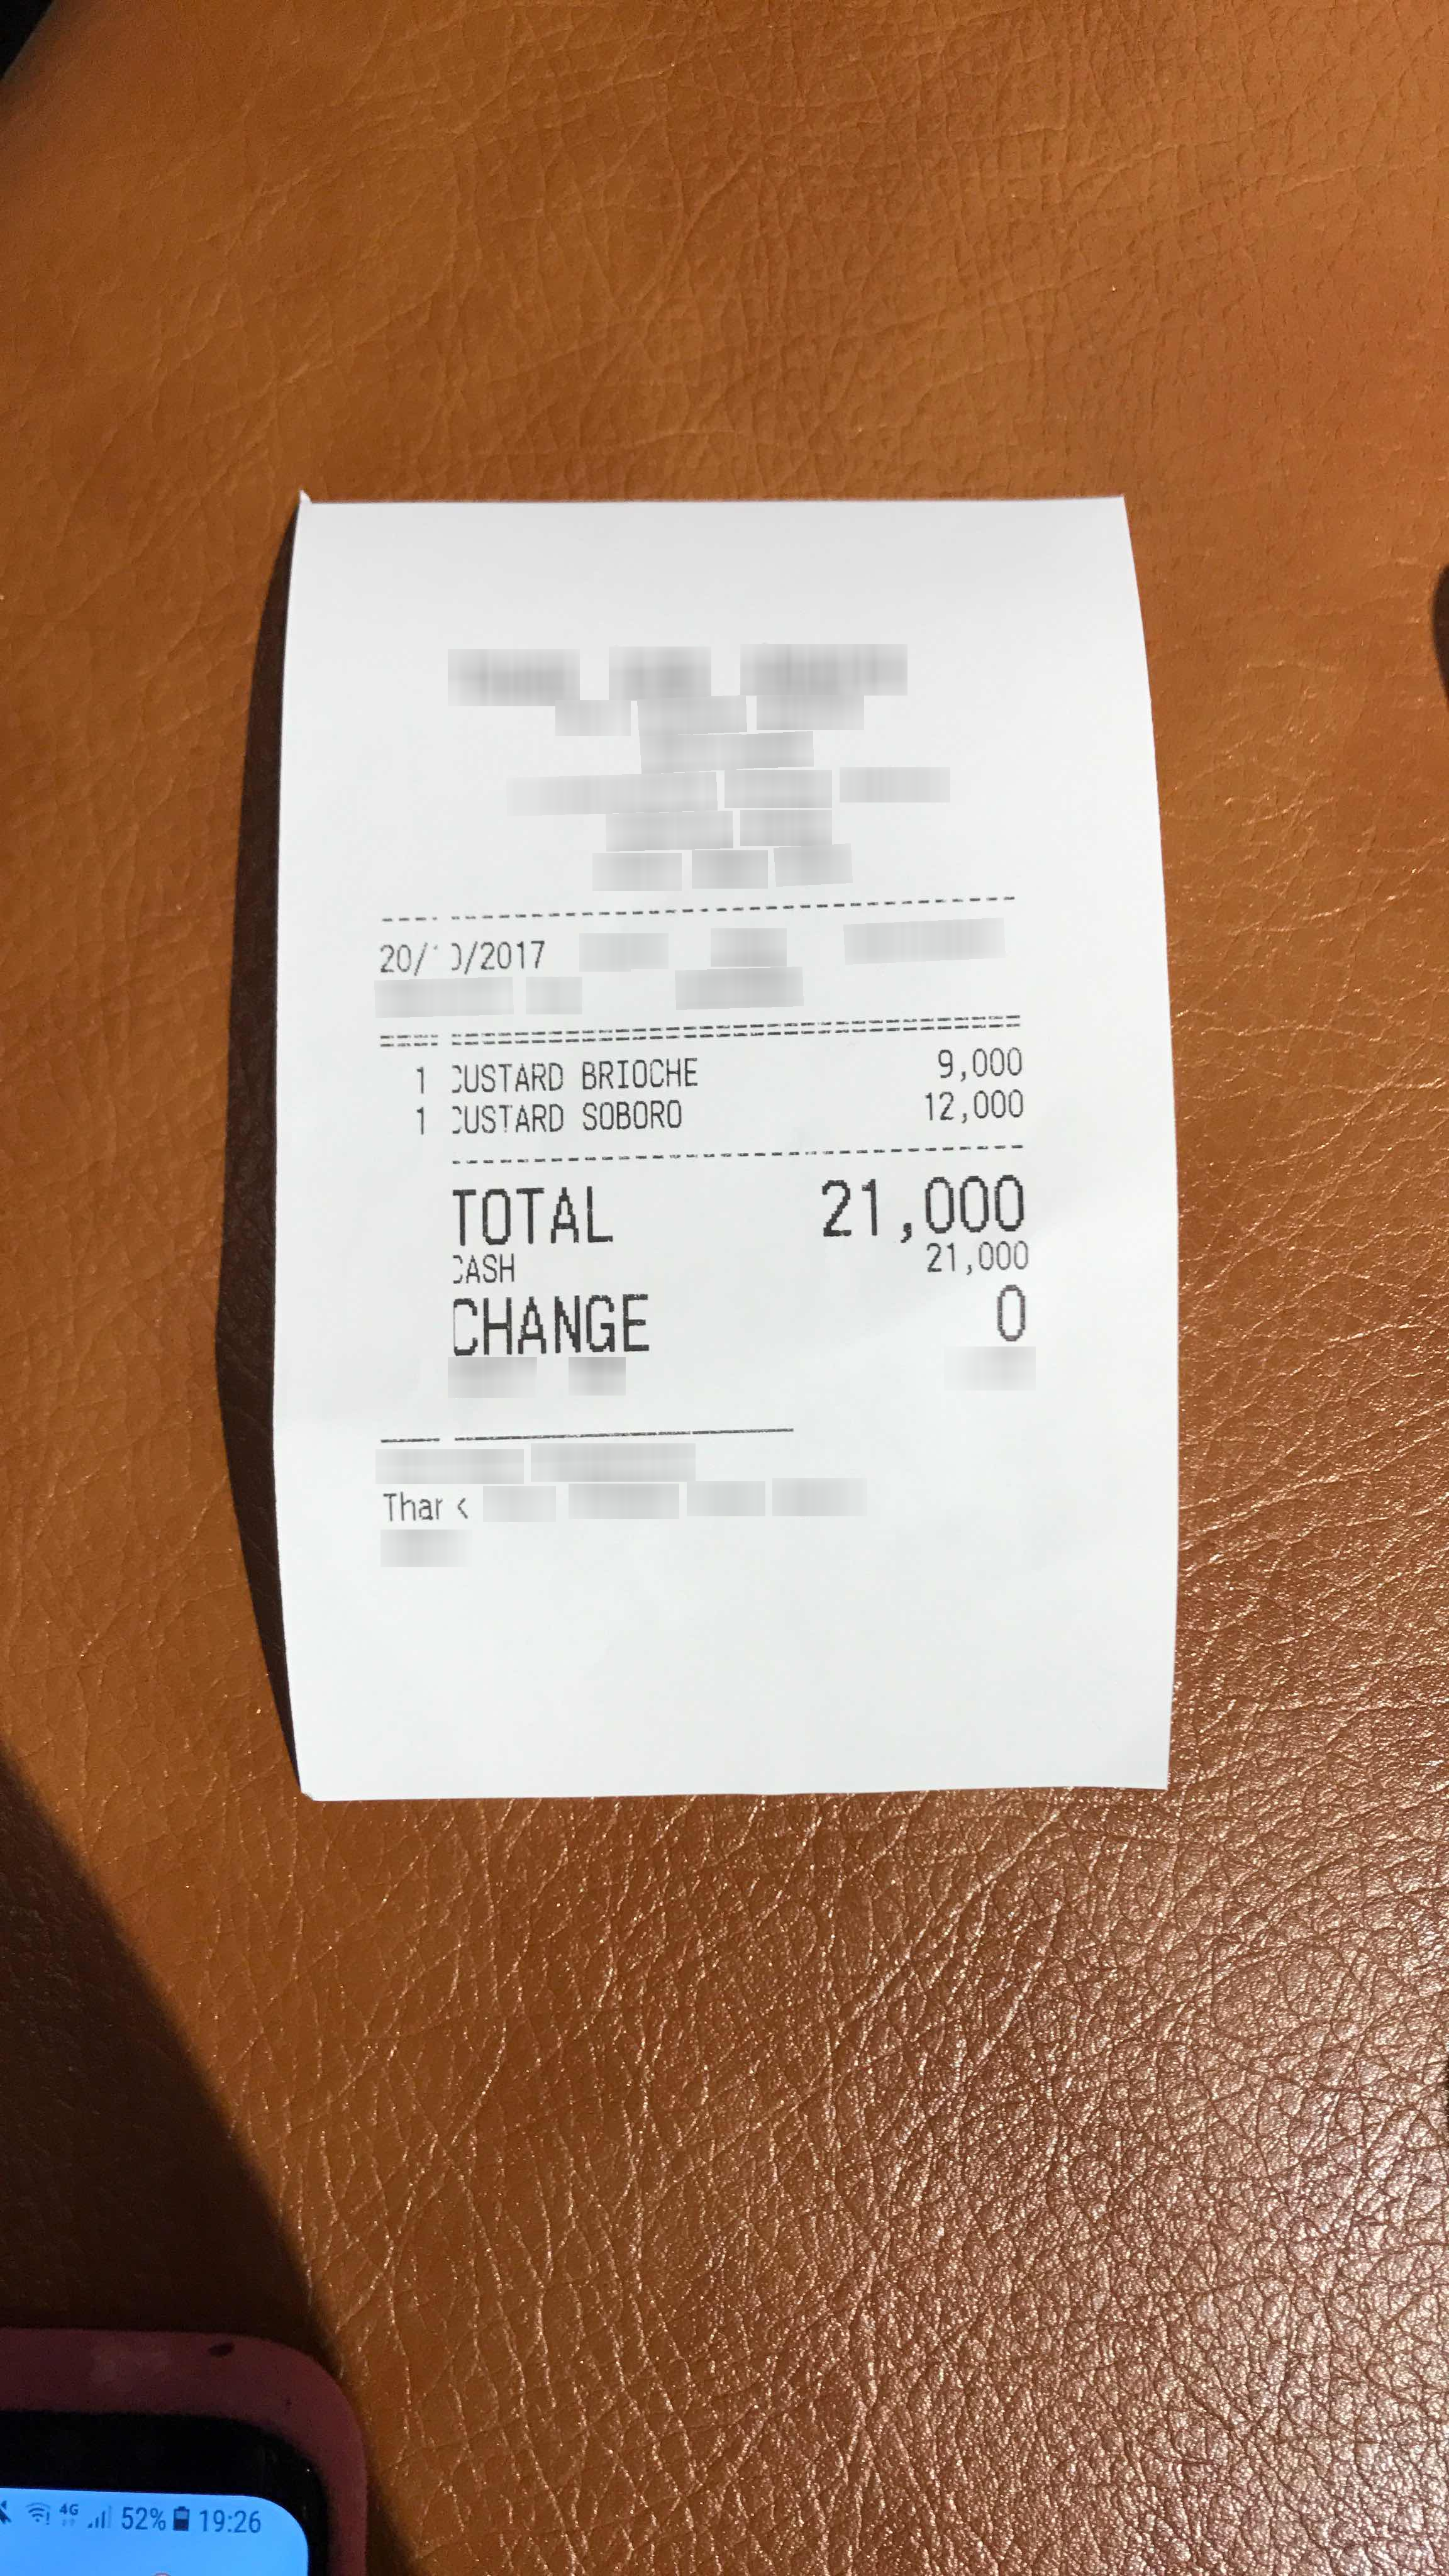
Number of items: 2
Total: 21,000
OCR text regions:
text: 1
text: CUSTARD
text: BRIOCHE
text: 9,000
text: TOTAL
text: 21,000
text: CASH
text: 21,000
text: CHANGE
text: 0
text: 1
text: CUSTARD
text: SOBORO
text: 12,000